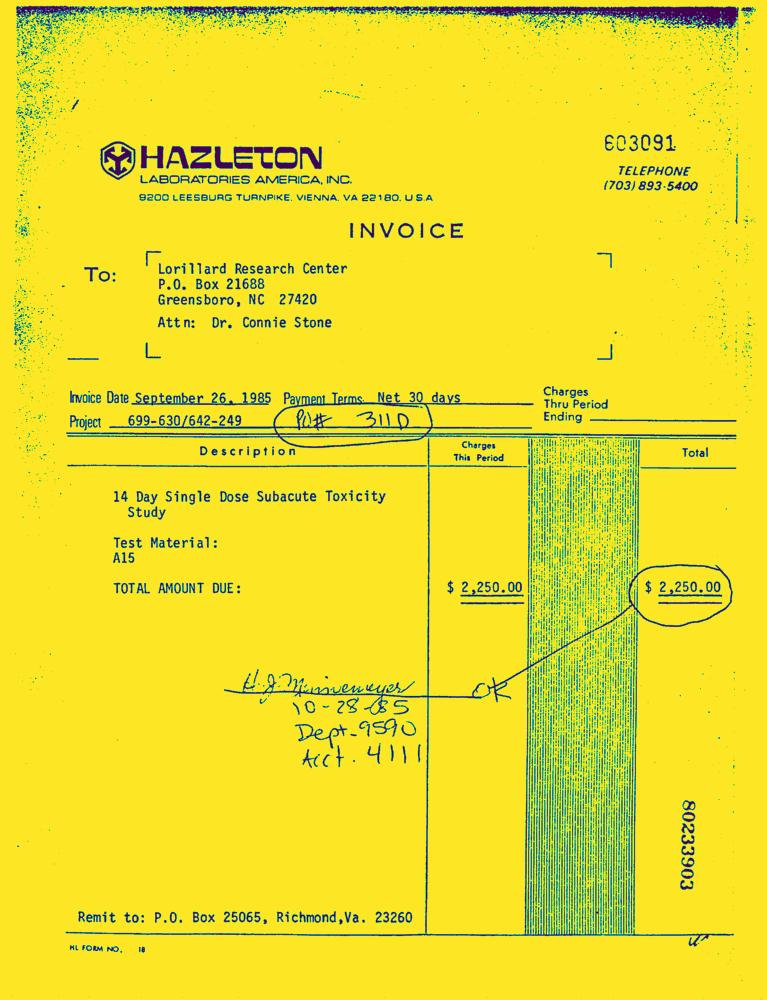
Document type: Invoice-Doc